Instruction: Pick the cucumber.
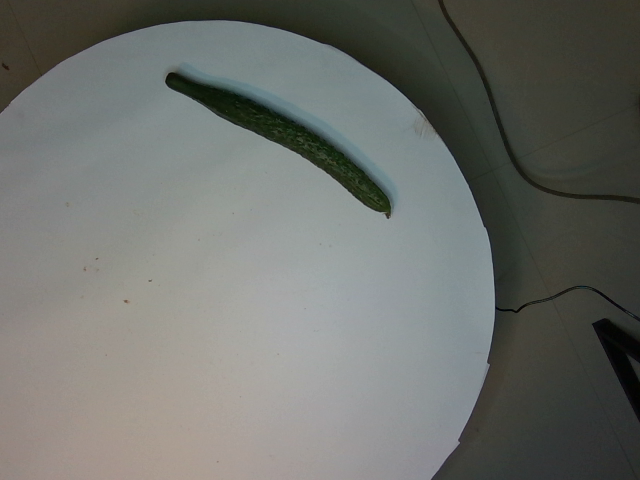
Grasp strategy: vertical